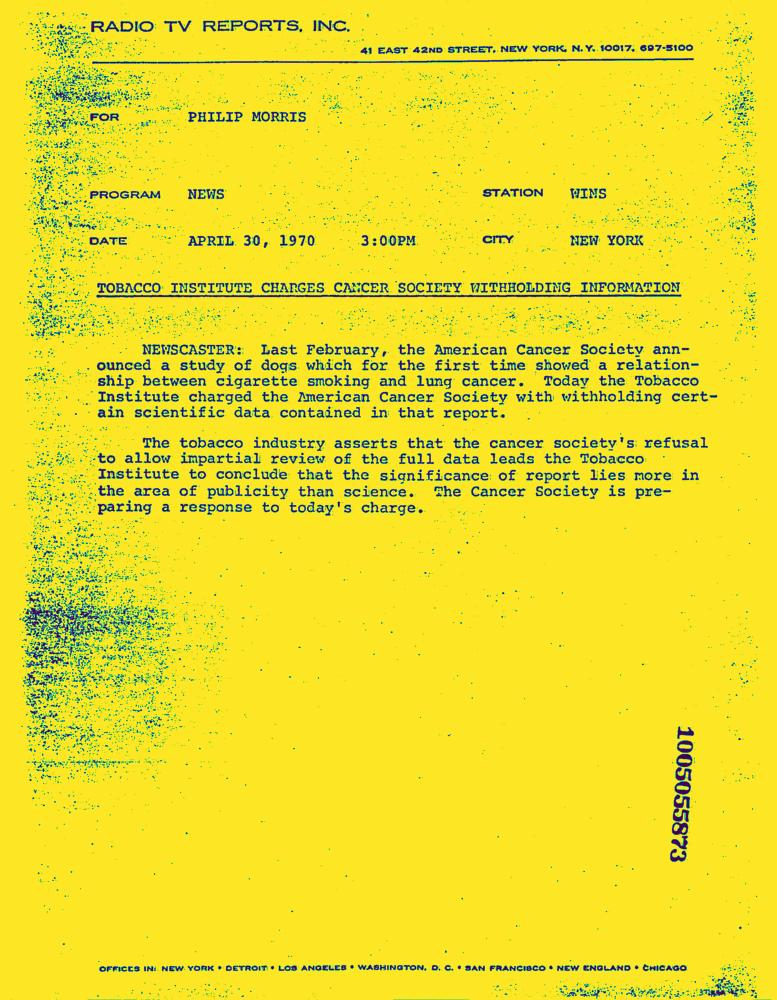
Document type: News-Article